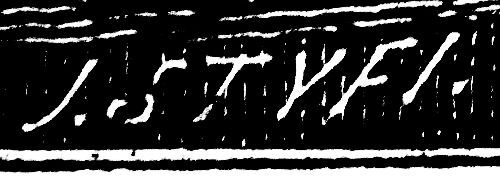
Signature of: jan styfi